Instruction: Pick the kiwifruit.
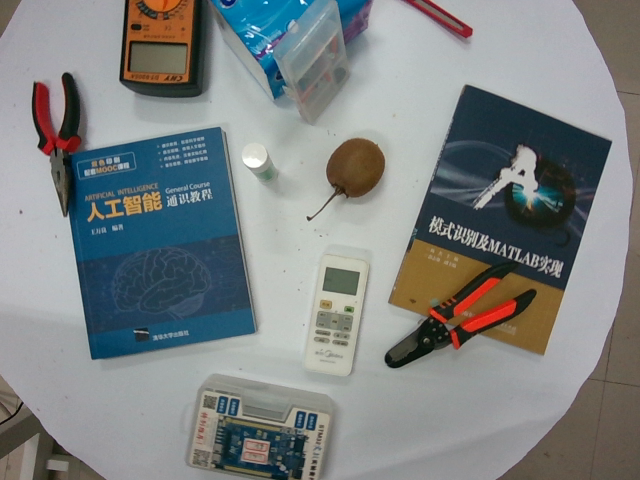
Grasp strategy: vertical